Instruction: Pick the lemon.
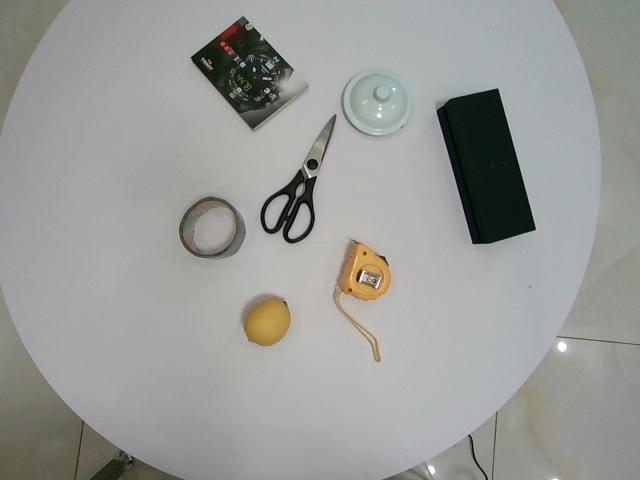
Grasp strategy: vertical